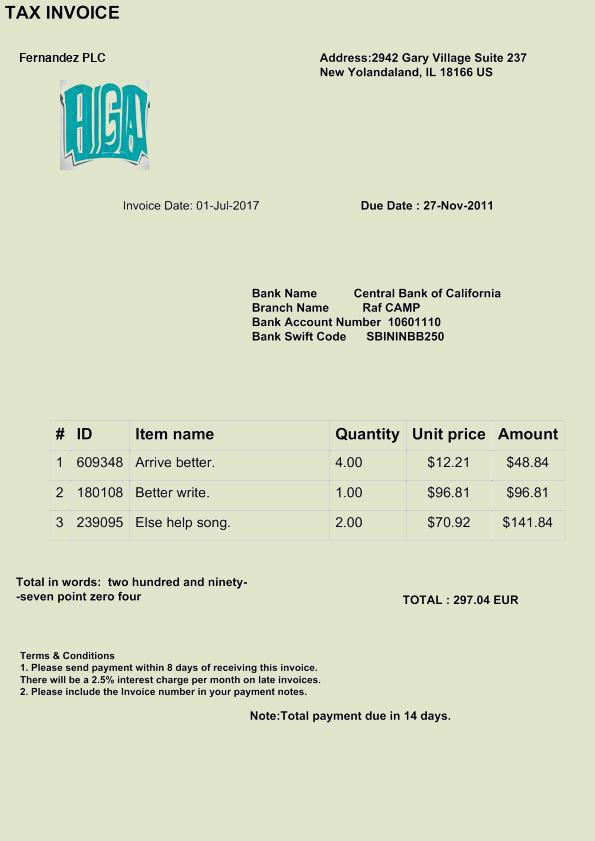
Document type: Invoice